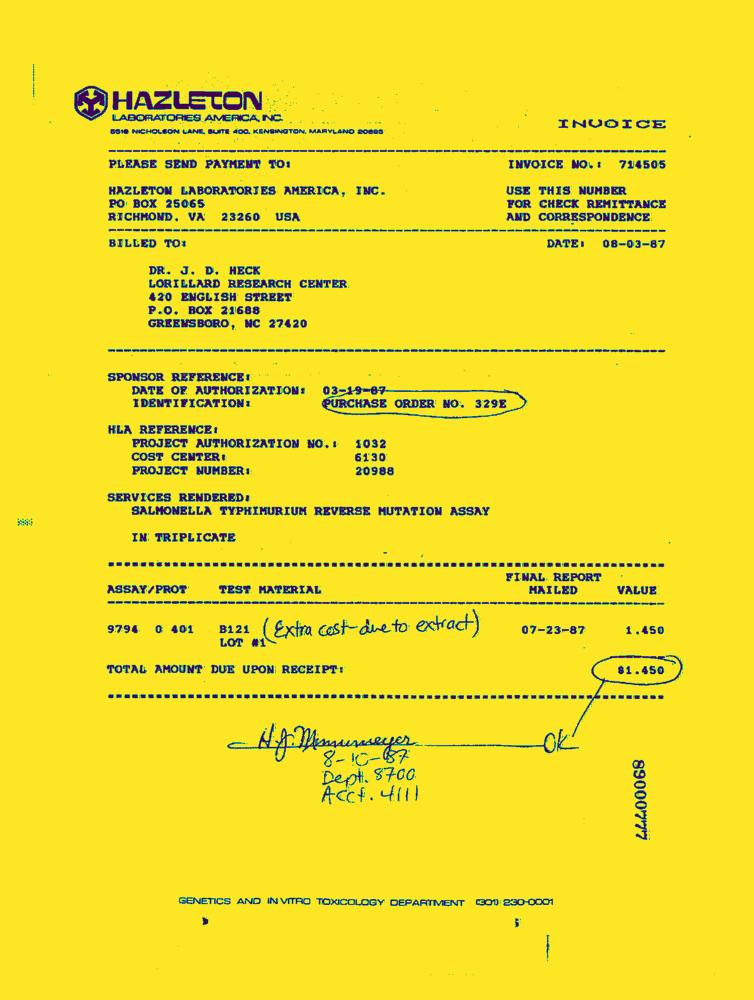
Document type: Invoice-Doc